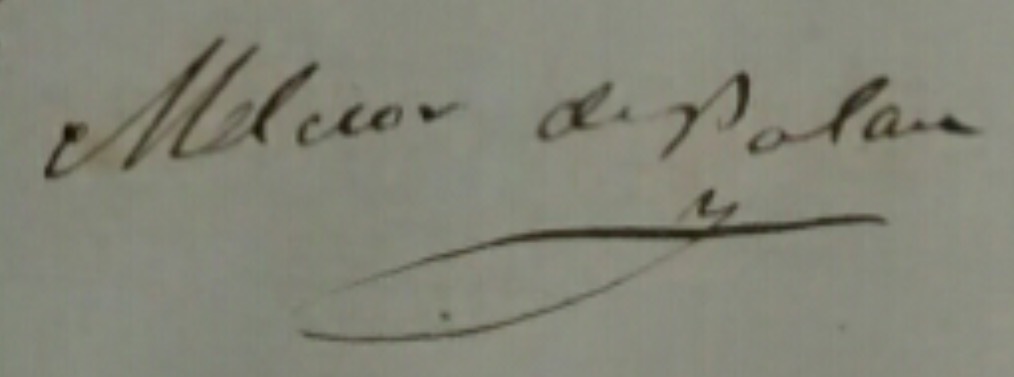
Signature of: melcior de palau